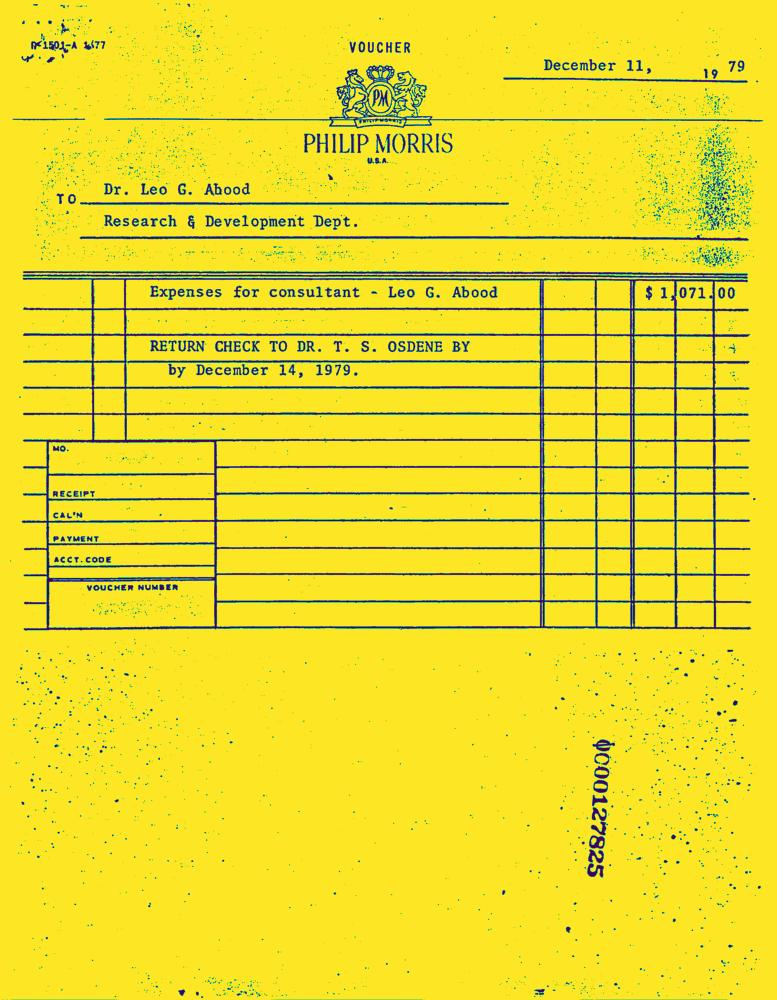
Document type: Invoice-Doc